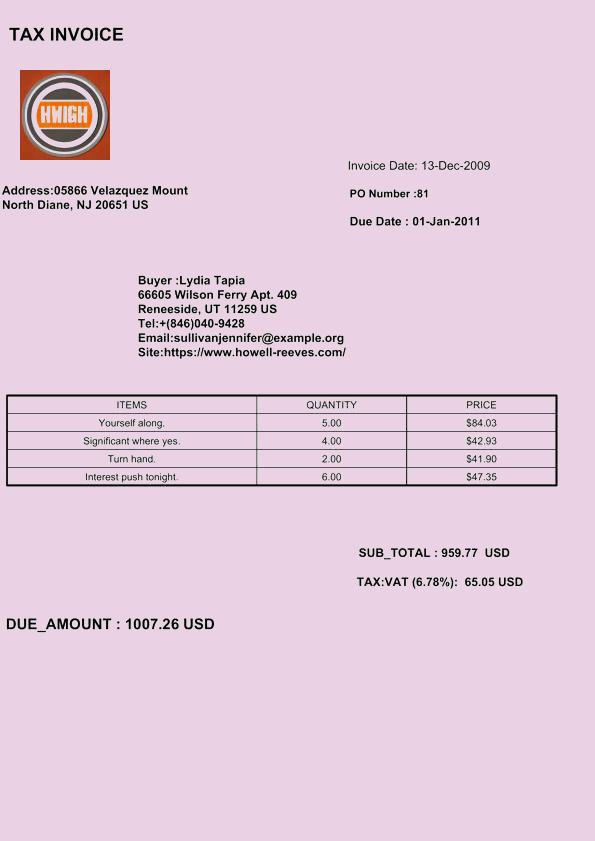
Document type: Invoice